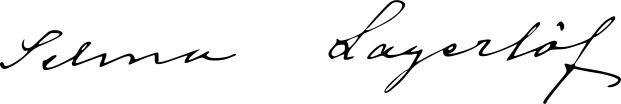
Signature of: selma lagerlöf